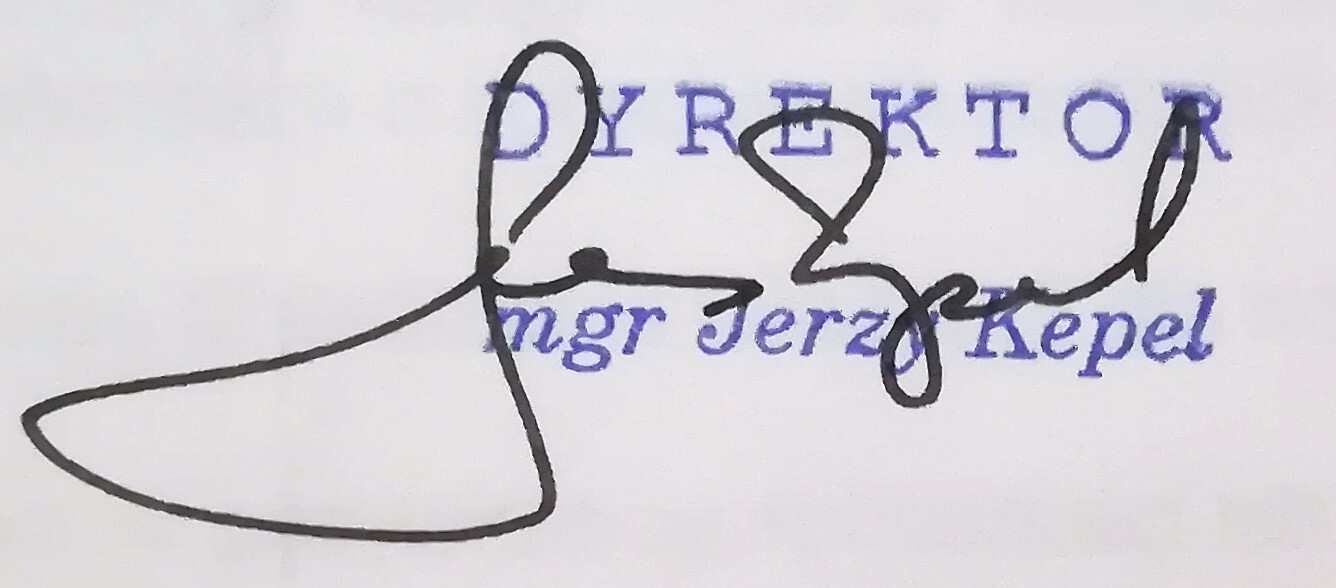
Signature of: jerzy kepel